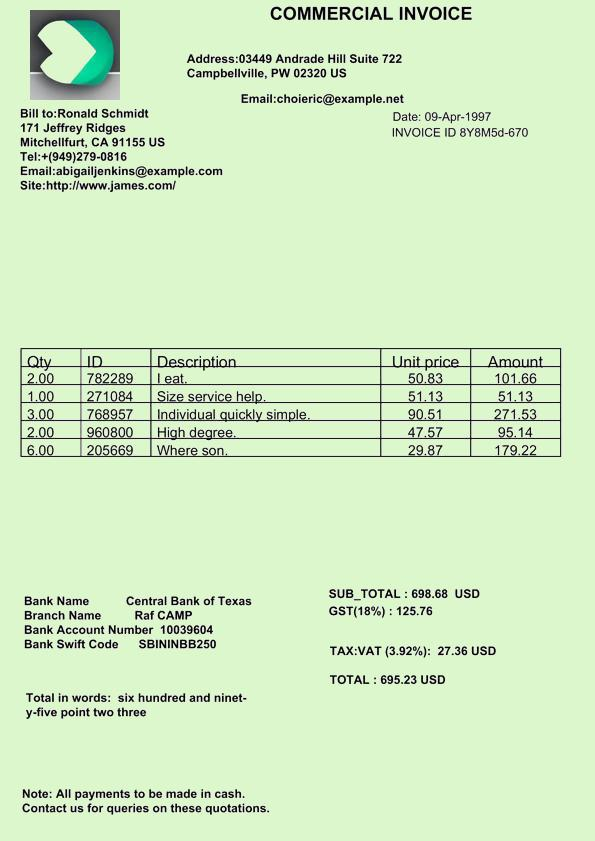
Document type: Invoice